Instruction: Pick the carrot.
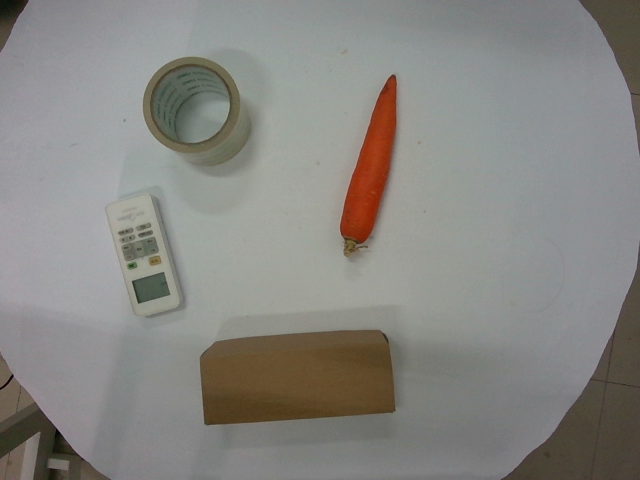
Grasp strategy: vertical